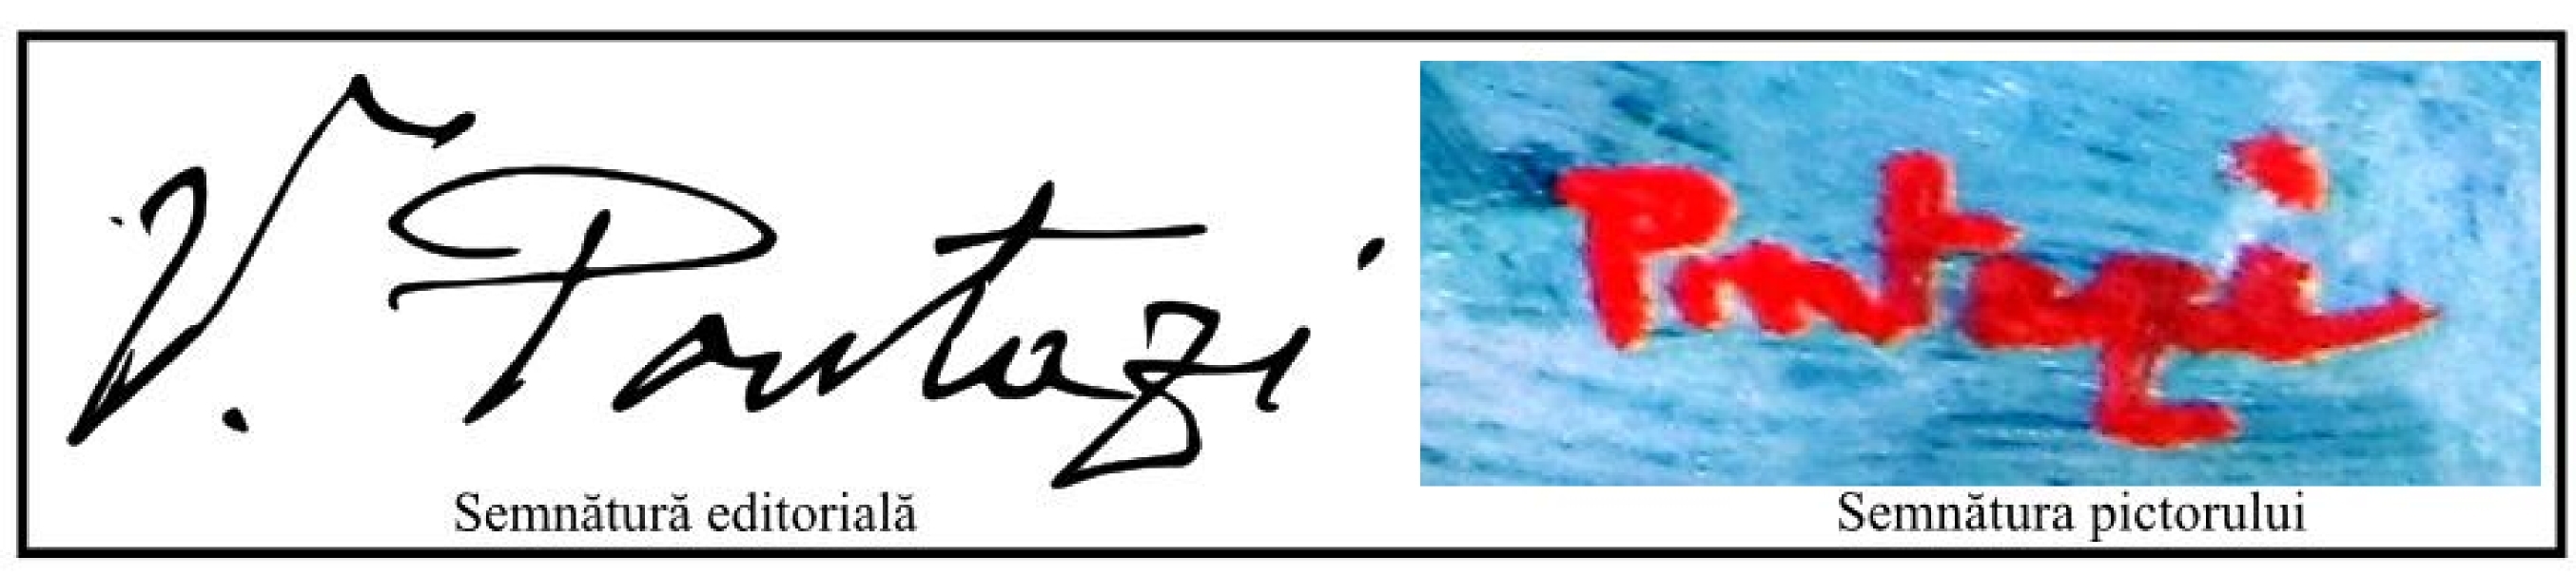
Signature of: valeriu pantazi